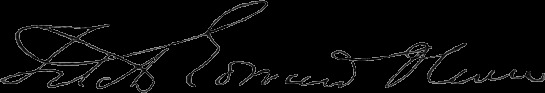
Signature of: f e oliver